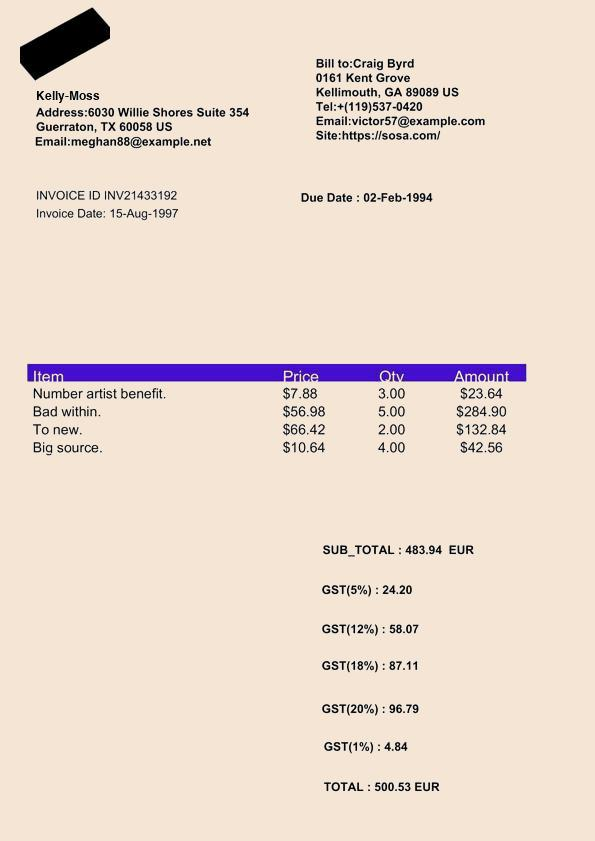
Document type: Invoice